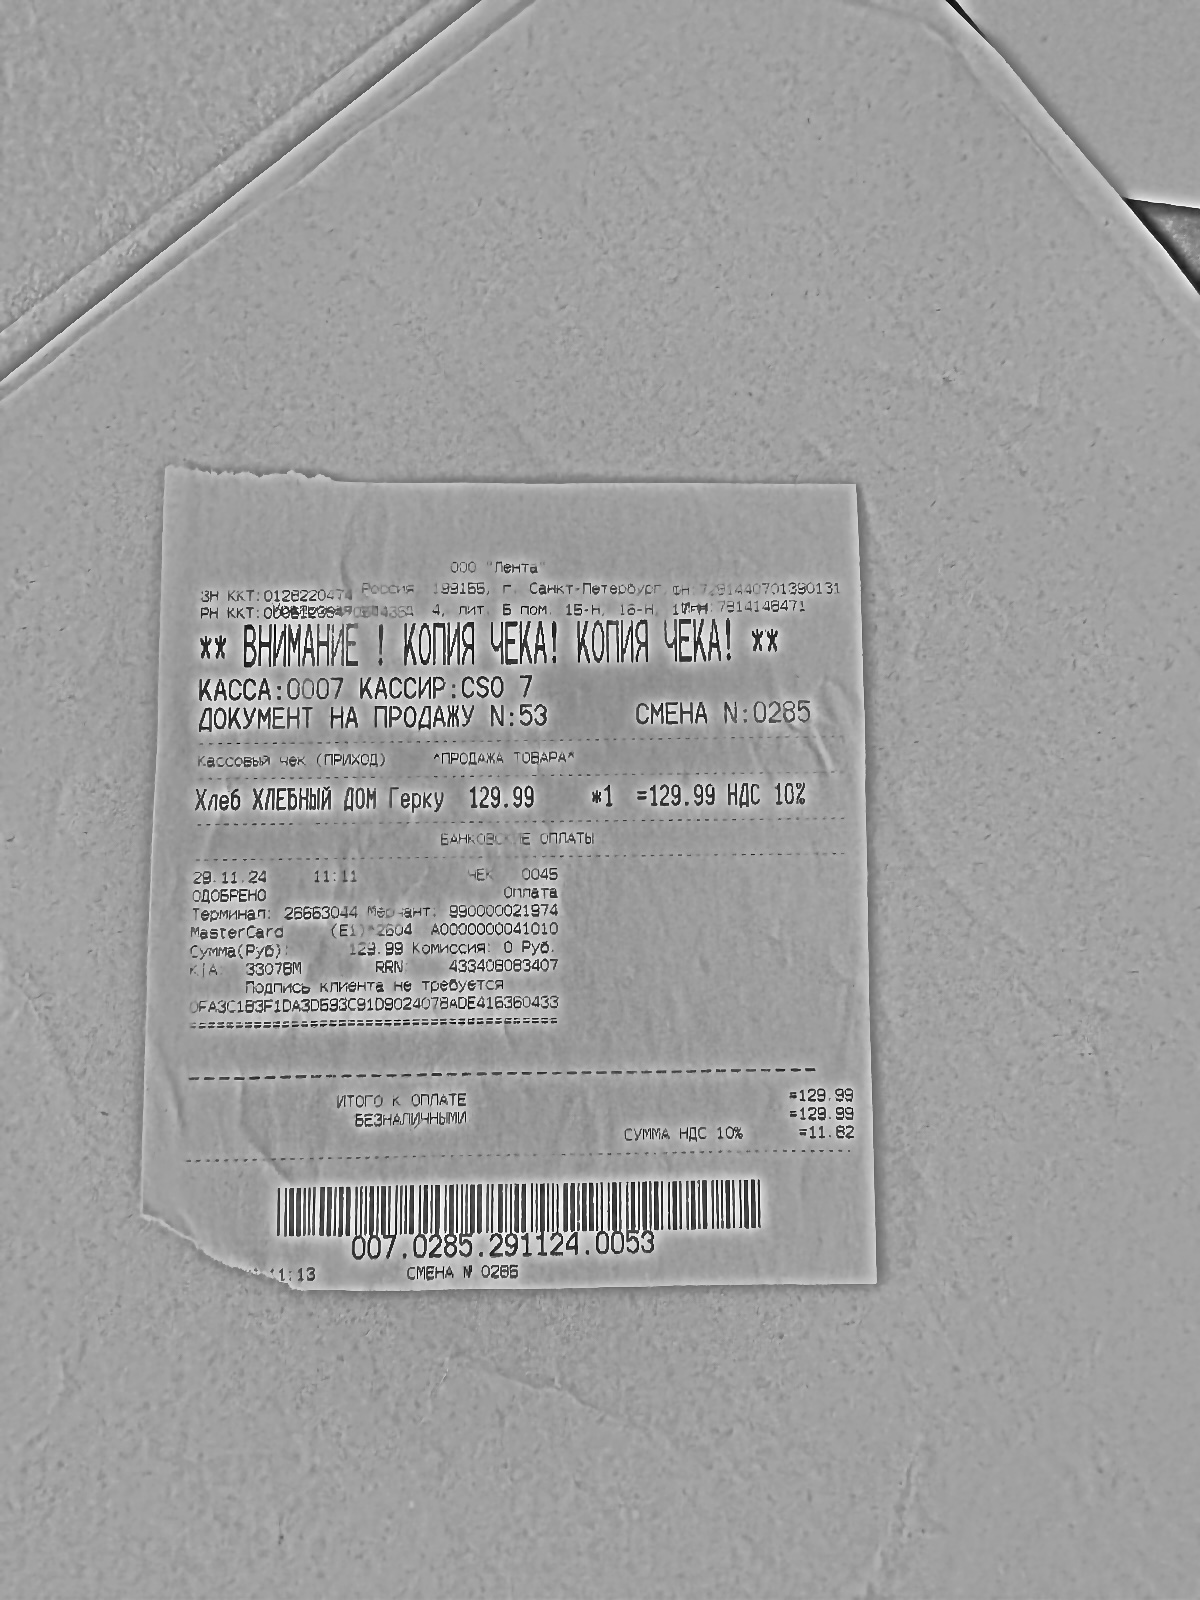
Продавец: ООО "Лента"
Дата: 29.11.24
Товары: Хлеб ХЛЕБНЫЙ ДОМ Герку
Количество: 1.000
Цена: 129.99
Сумма: 129.99
Итого: 129.99